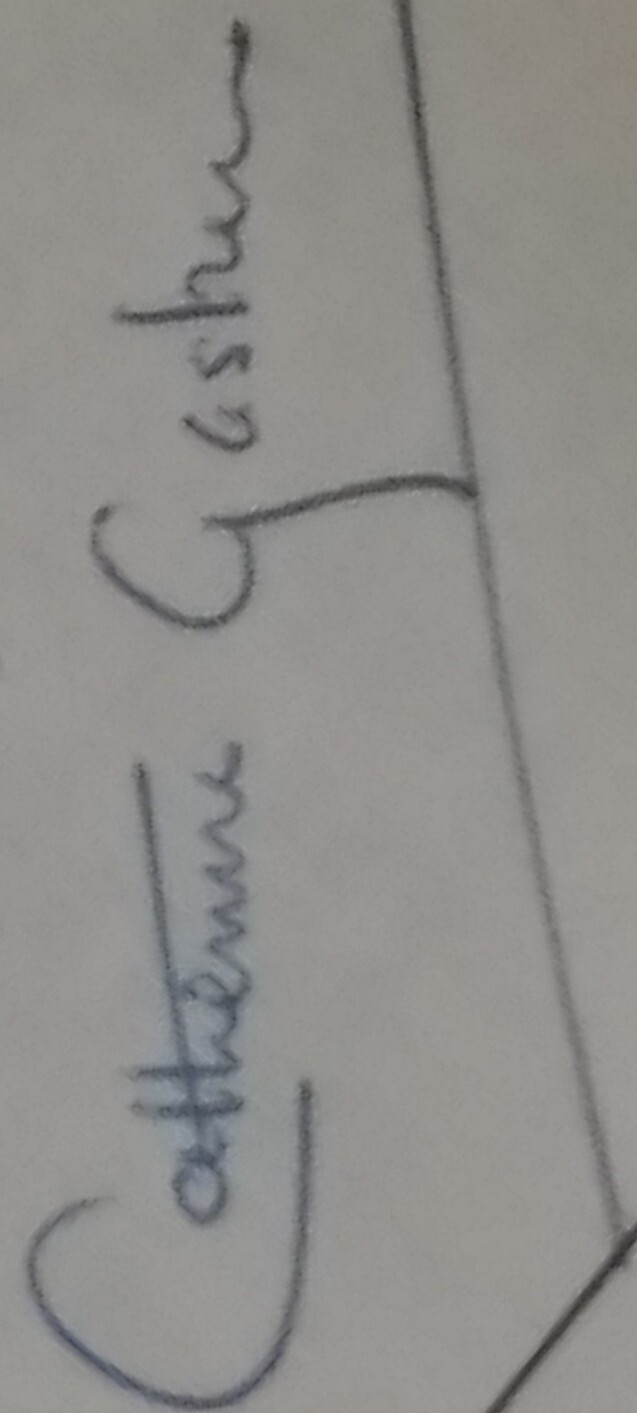
Signature of: catherine gaskin